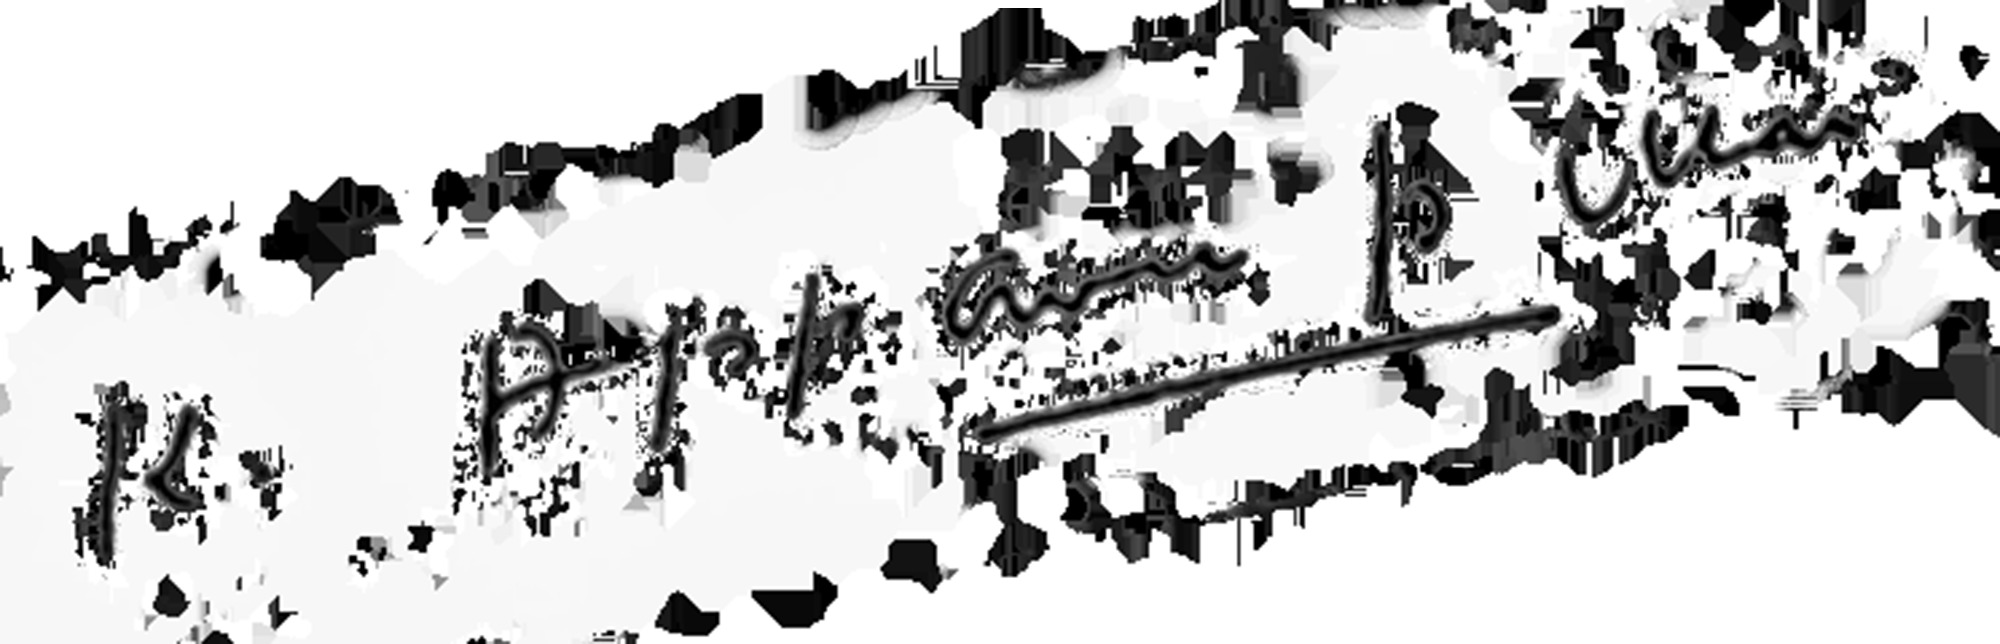
Signature of: k appavu pillai